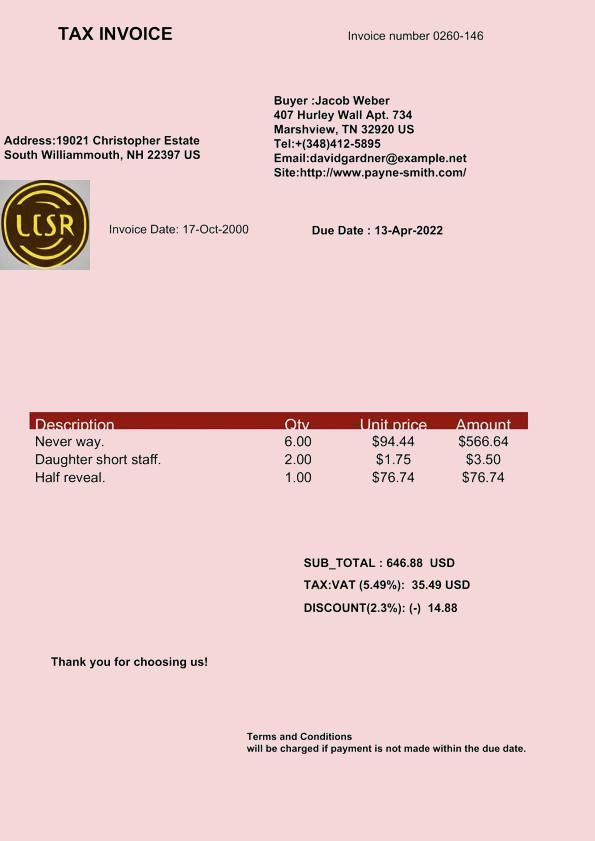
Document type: Invoice